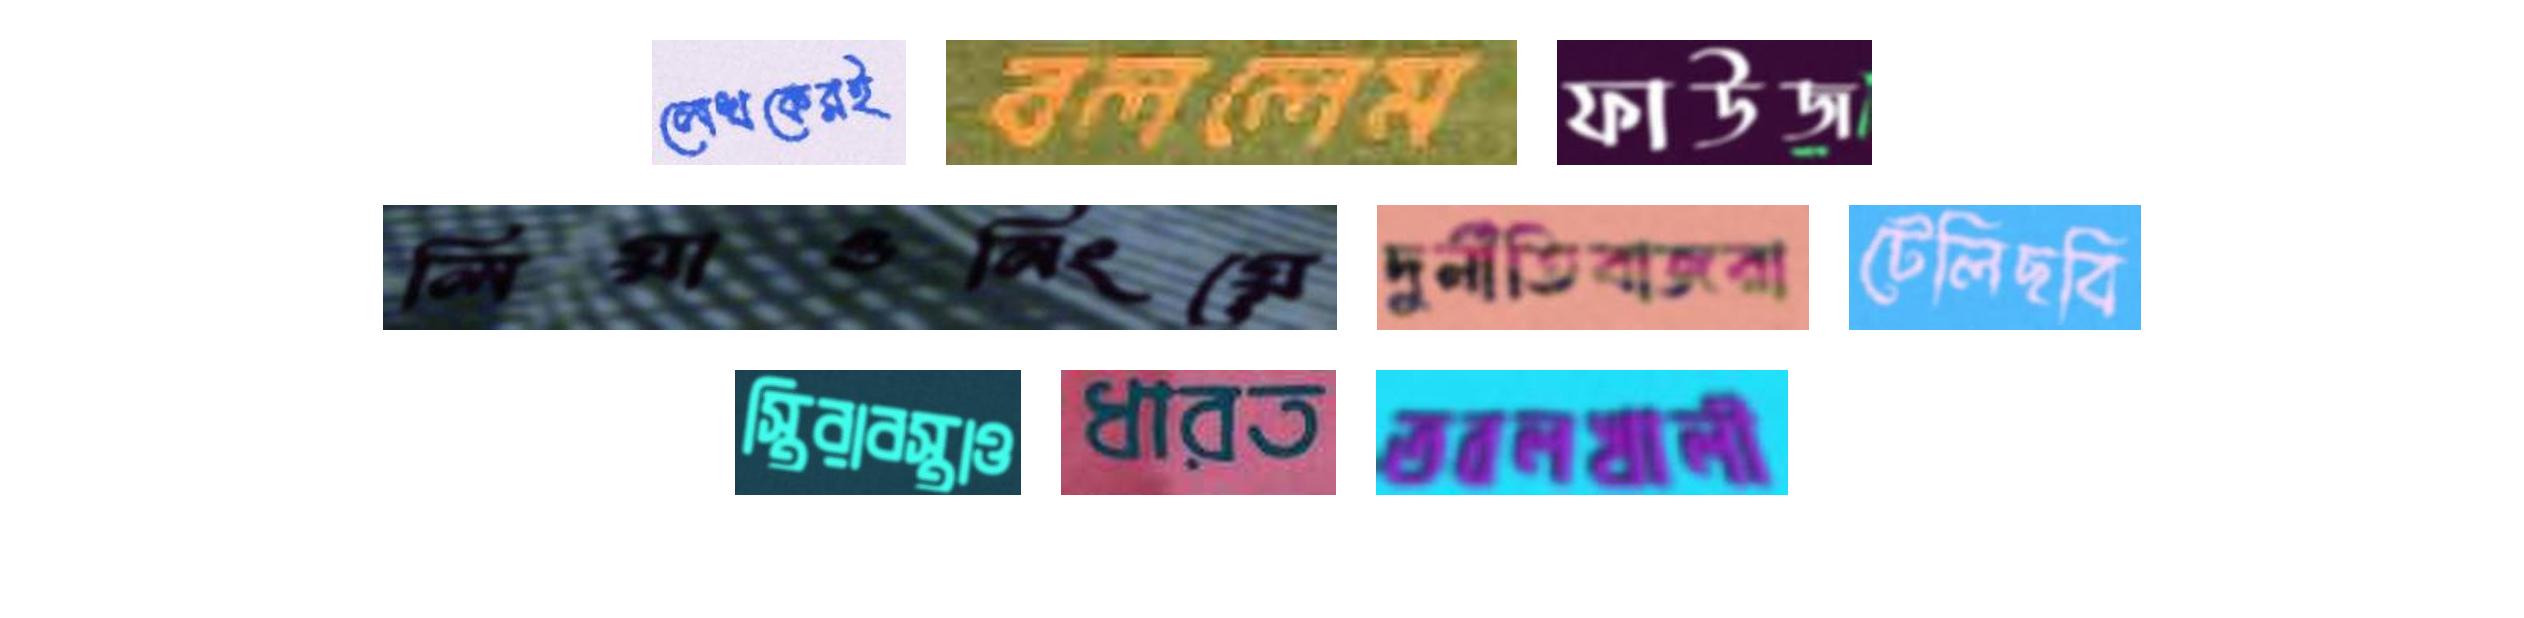
লেখকেরই বললেম ফাউজ
লিয়াওনিংয়ে দুর্নীতিবাজরা টেলিছবি
স্থিরাবস্থাও ধারত তবলখালী